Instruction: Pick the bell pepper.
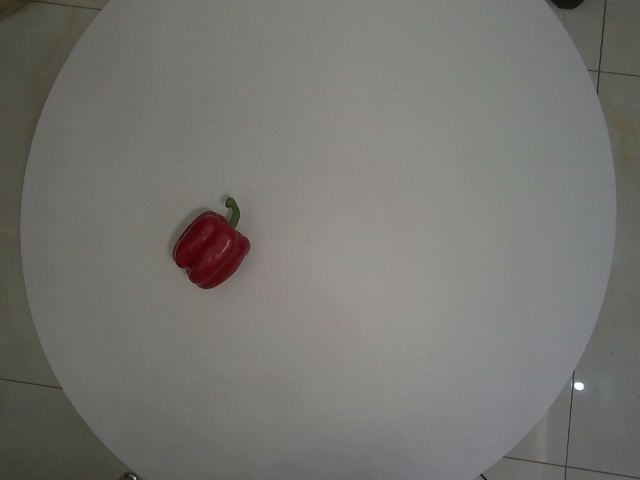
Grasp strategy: vertical